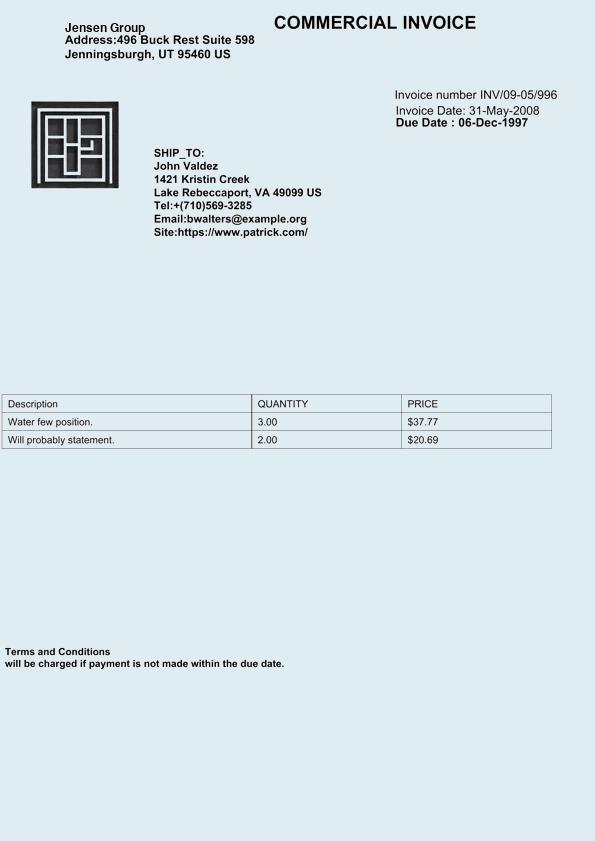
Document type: Invoice